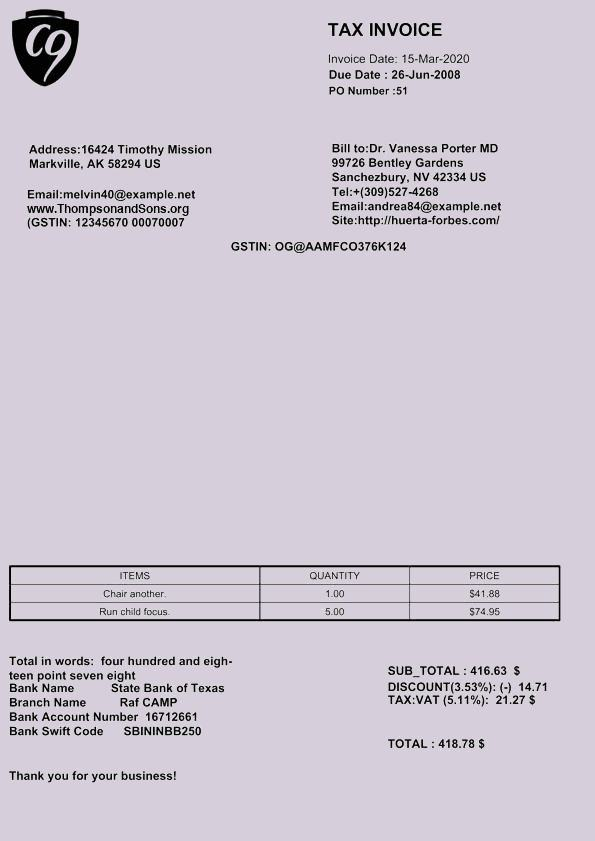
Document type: Invoice